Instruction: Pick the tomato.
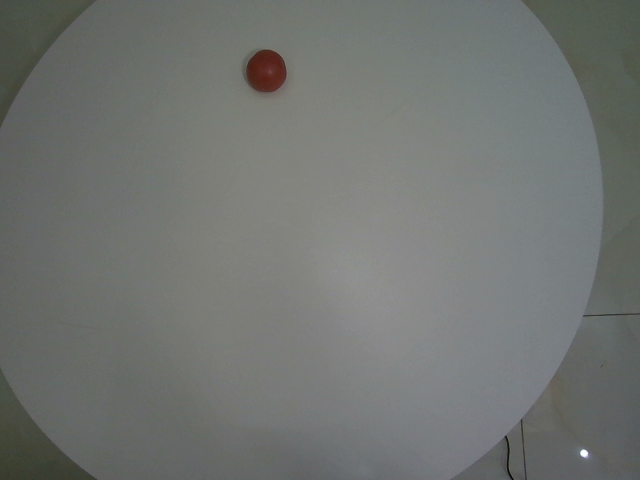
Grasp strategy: vertical